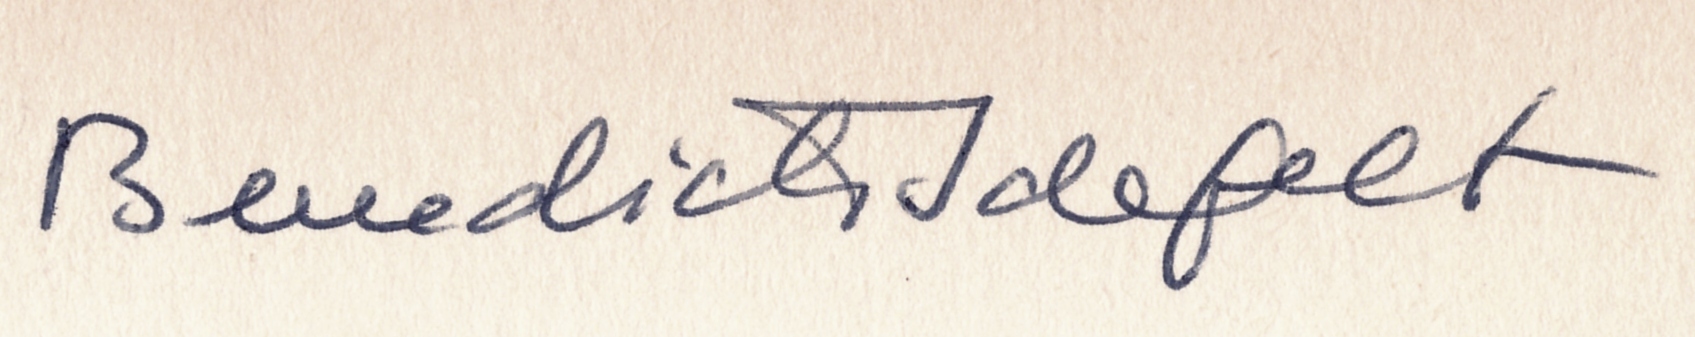
Signature of: benedicta idefelt